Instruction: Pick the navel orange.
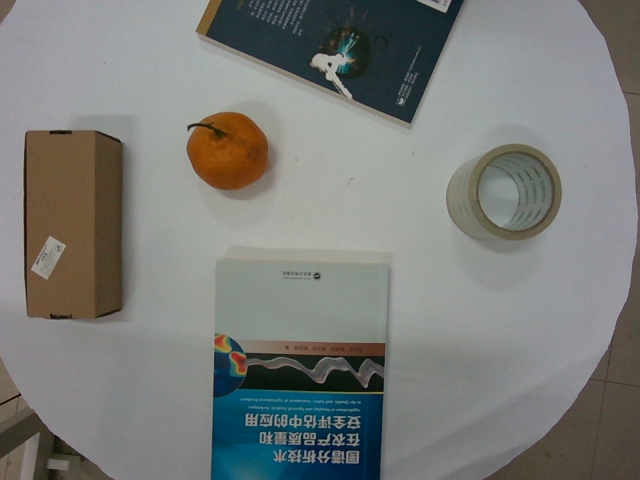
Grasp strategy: vertical